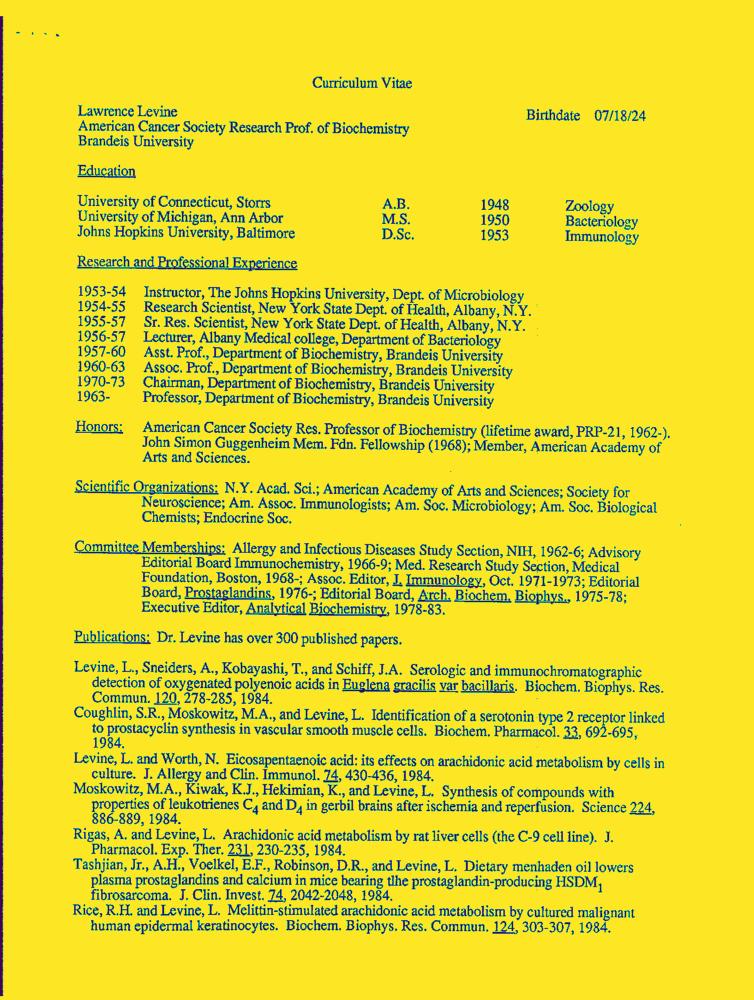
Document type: Resume-Doc